Question: What type of tax is indicated in the document, personal property or real estate?
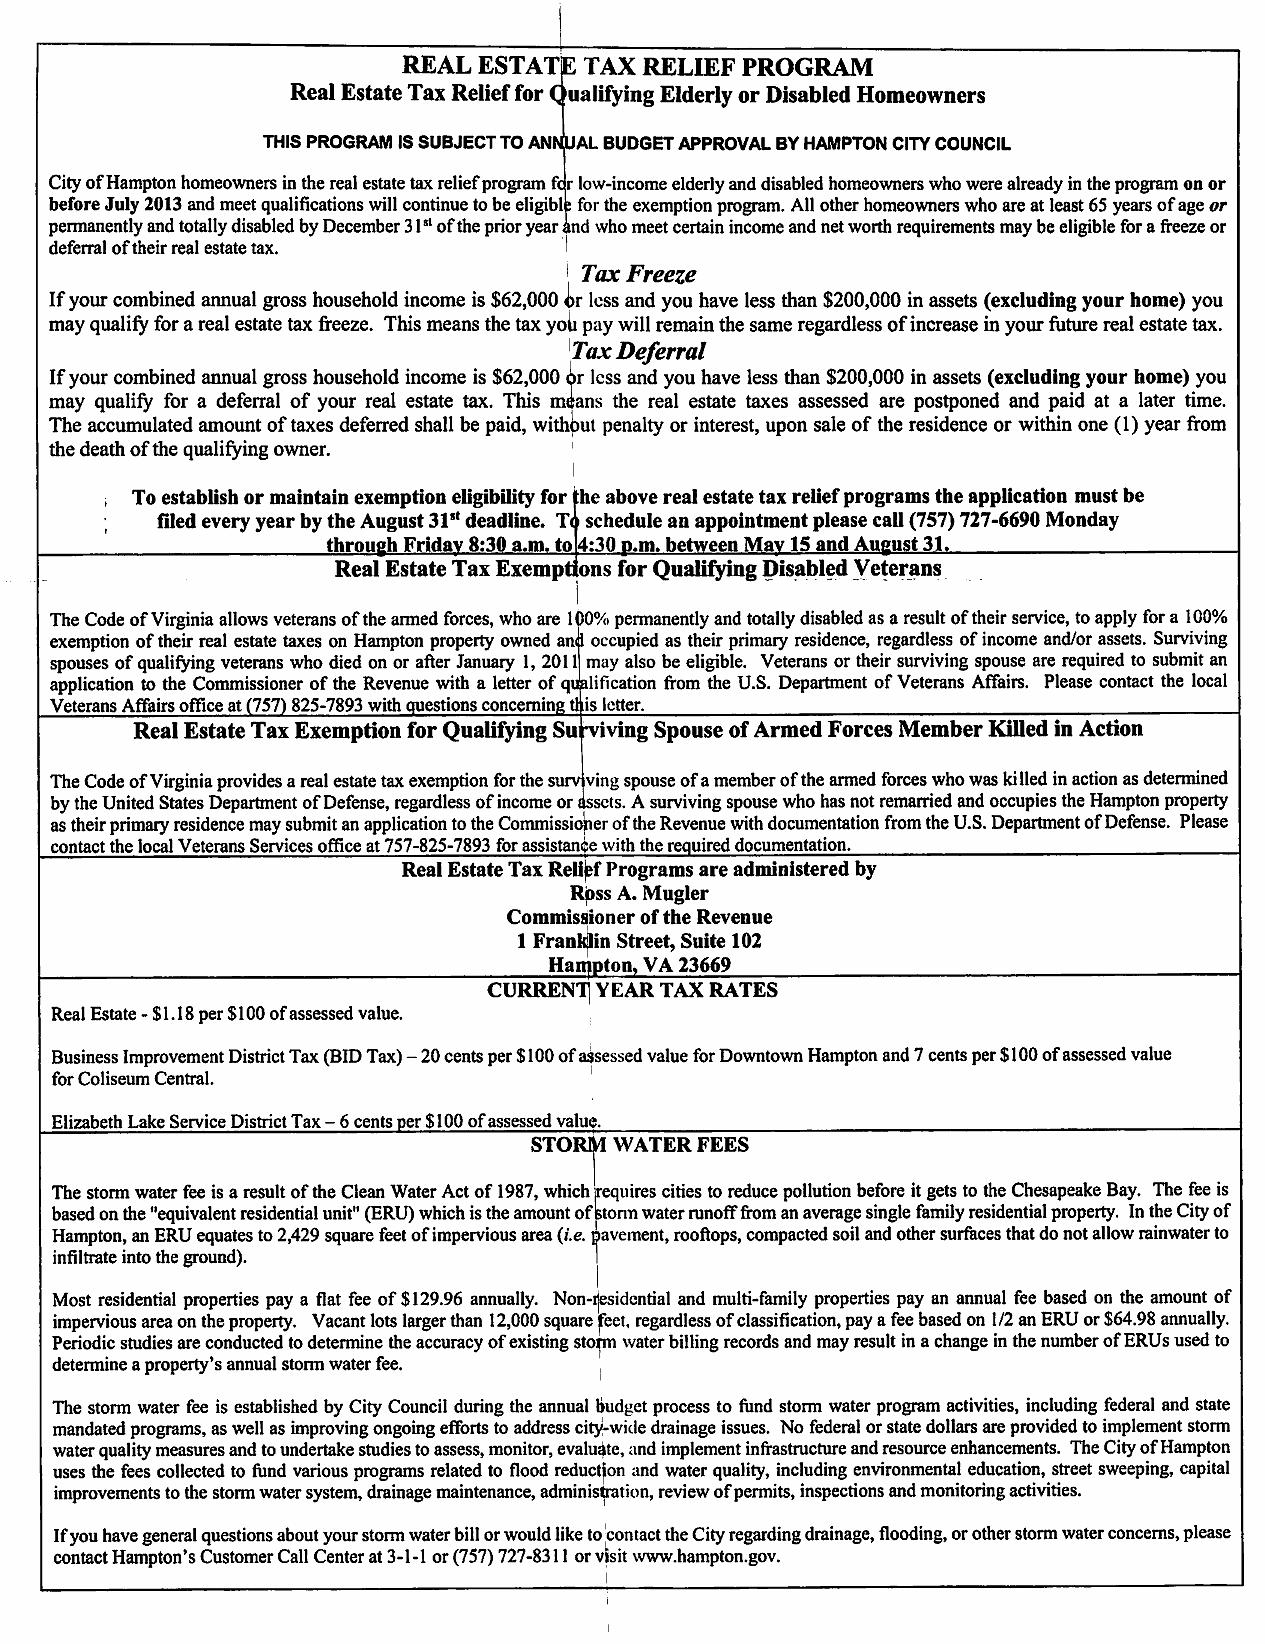
Answer: "Real Estate Tax"